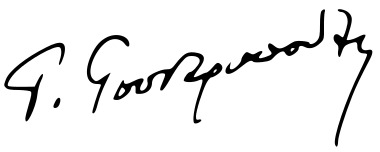
Signature of: giorgos gounaropoulos